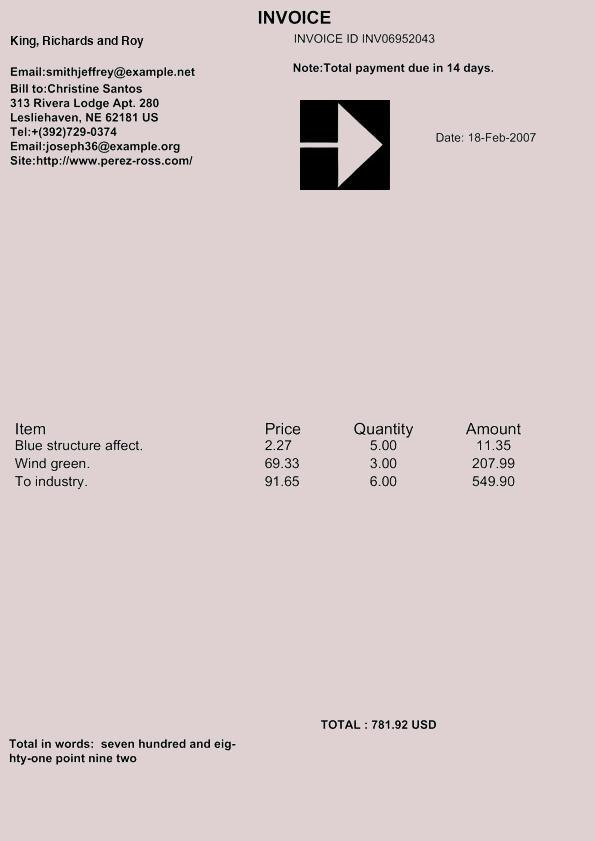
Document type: Invoice